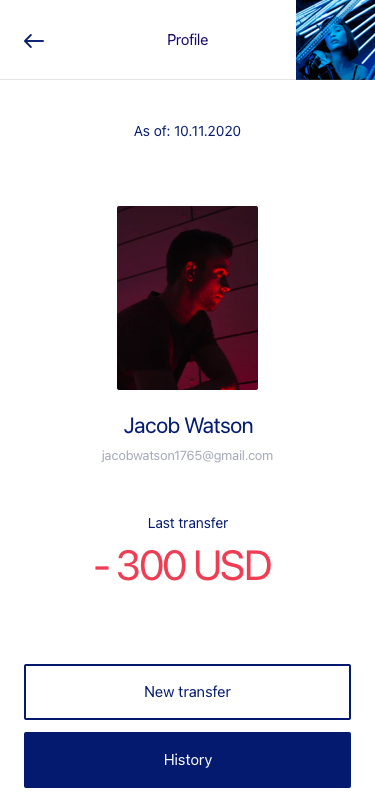
Text in this UI design:
As of: 10.11.2020
Last transfer
jacobwatson1765@gmail.com
Jacob Watson
- 300 USD